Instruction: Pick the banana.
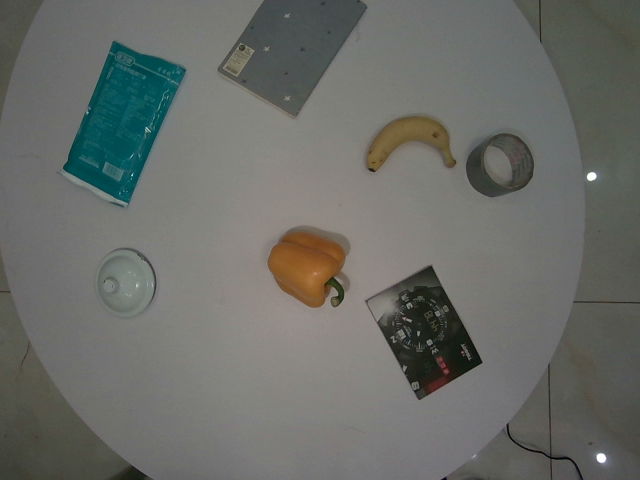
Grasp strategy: vertical